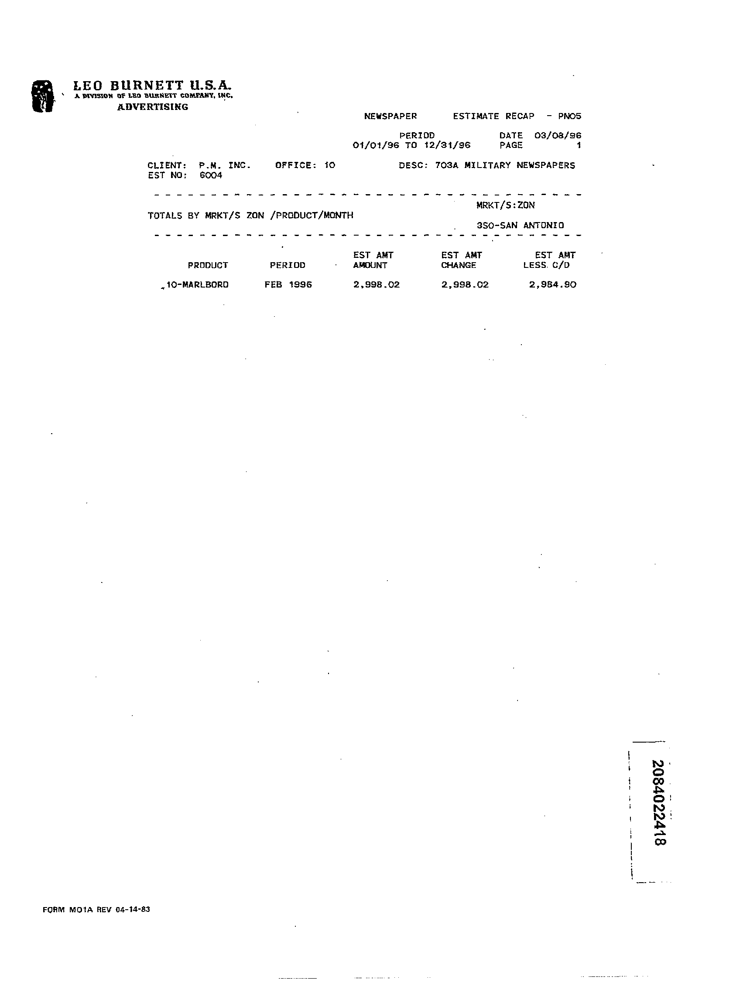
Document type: Invoice